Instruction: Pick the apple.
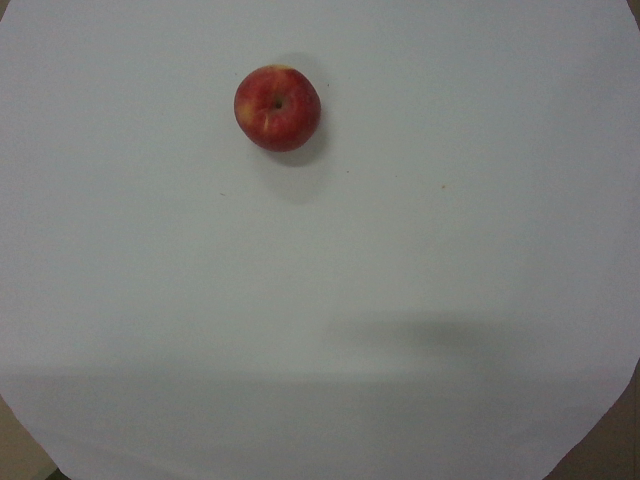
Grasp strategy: vertical